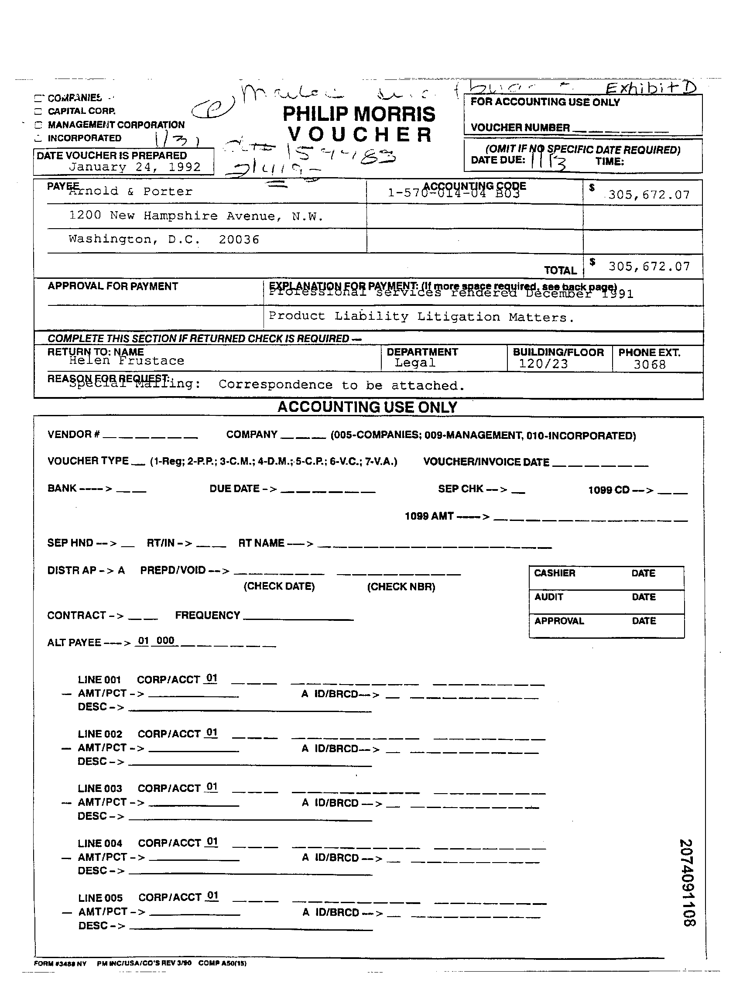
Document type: Invoice